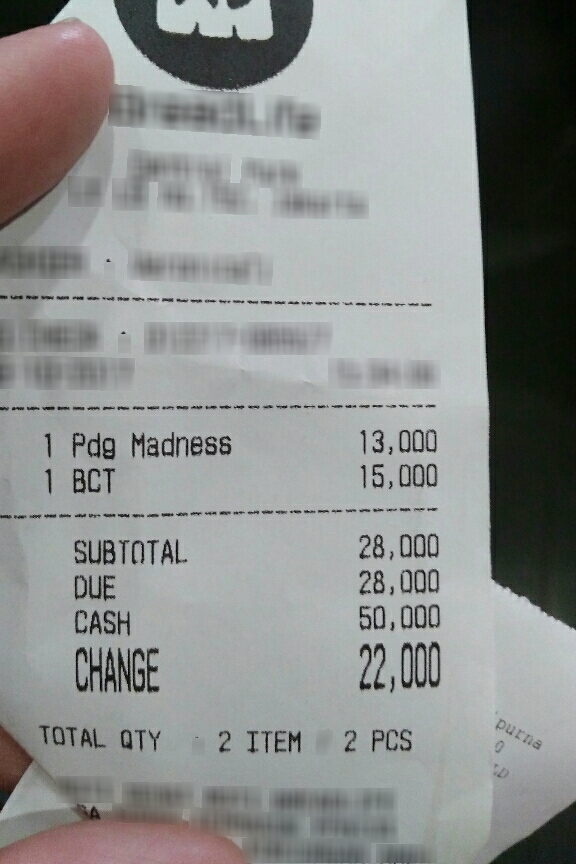
Extraction:
receipt: line_items: name: Pdg Madness
price: 13,000
qty: 1
name: BCT
price: 15,000
qty: 1
subtotal: 28,000
total: 28,000